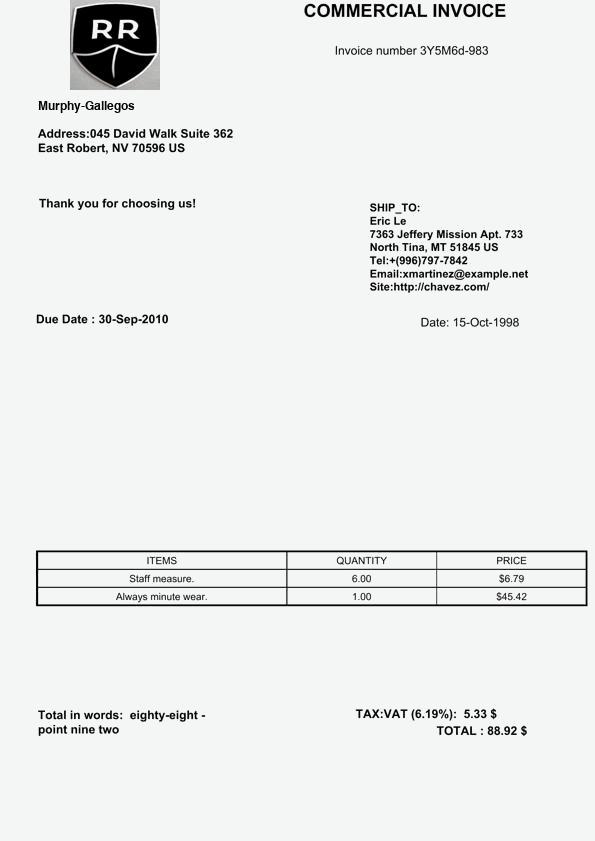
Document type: Invoice